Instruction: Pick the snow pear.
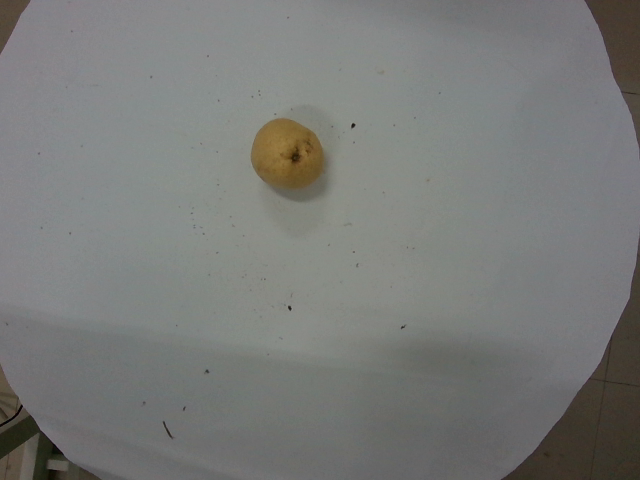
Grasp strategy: vertical